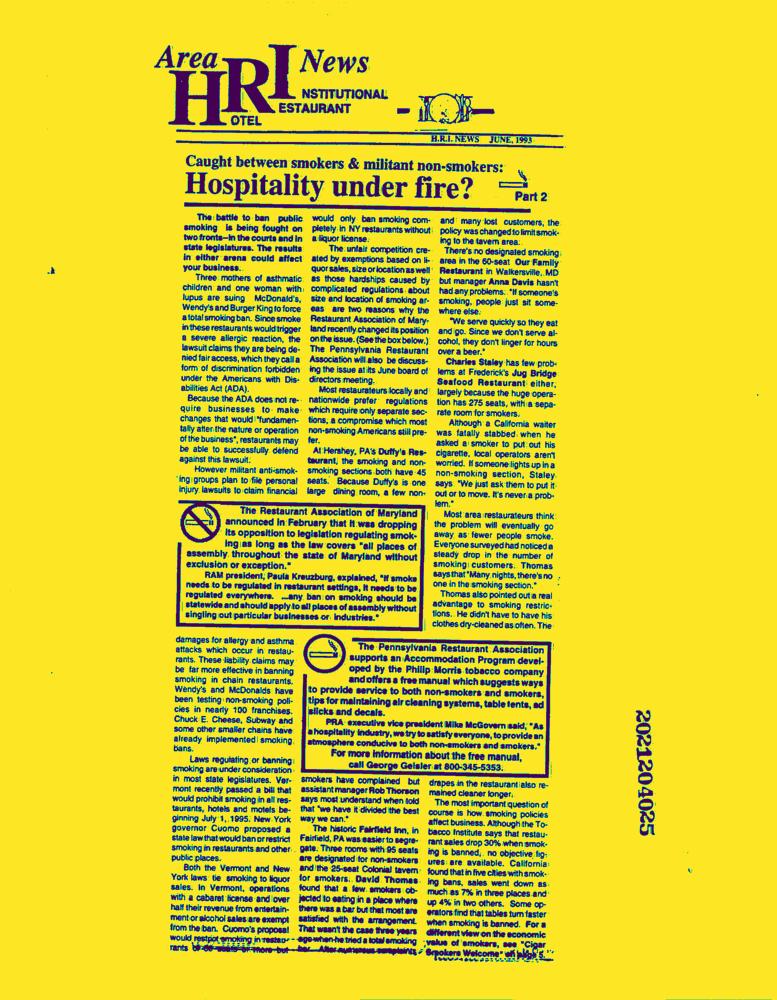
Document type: News-Article